Question: In what way does the history help explain the case?
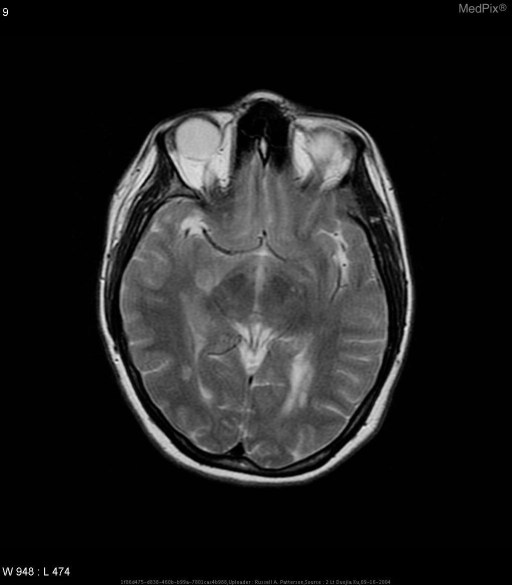
Answer: The patient's history of 25 y/o woman has left UE weakness and chorea; with sensory loss to her left arm.  Rapidly worsening of spasm in the wrist and hand. is key in understanding the case.